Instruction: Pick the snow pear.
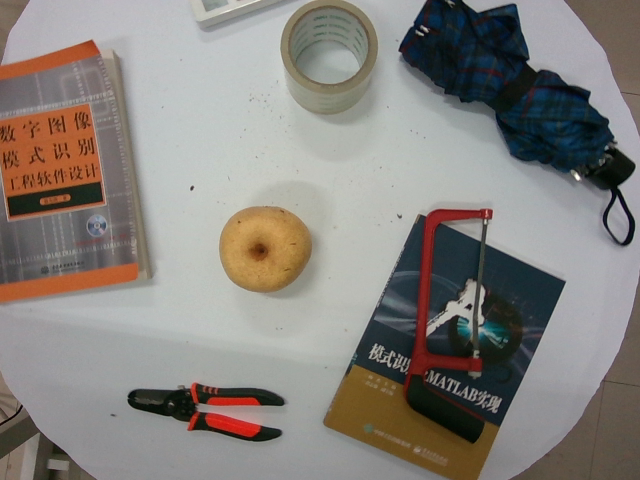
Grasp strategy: vertical